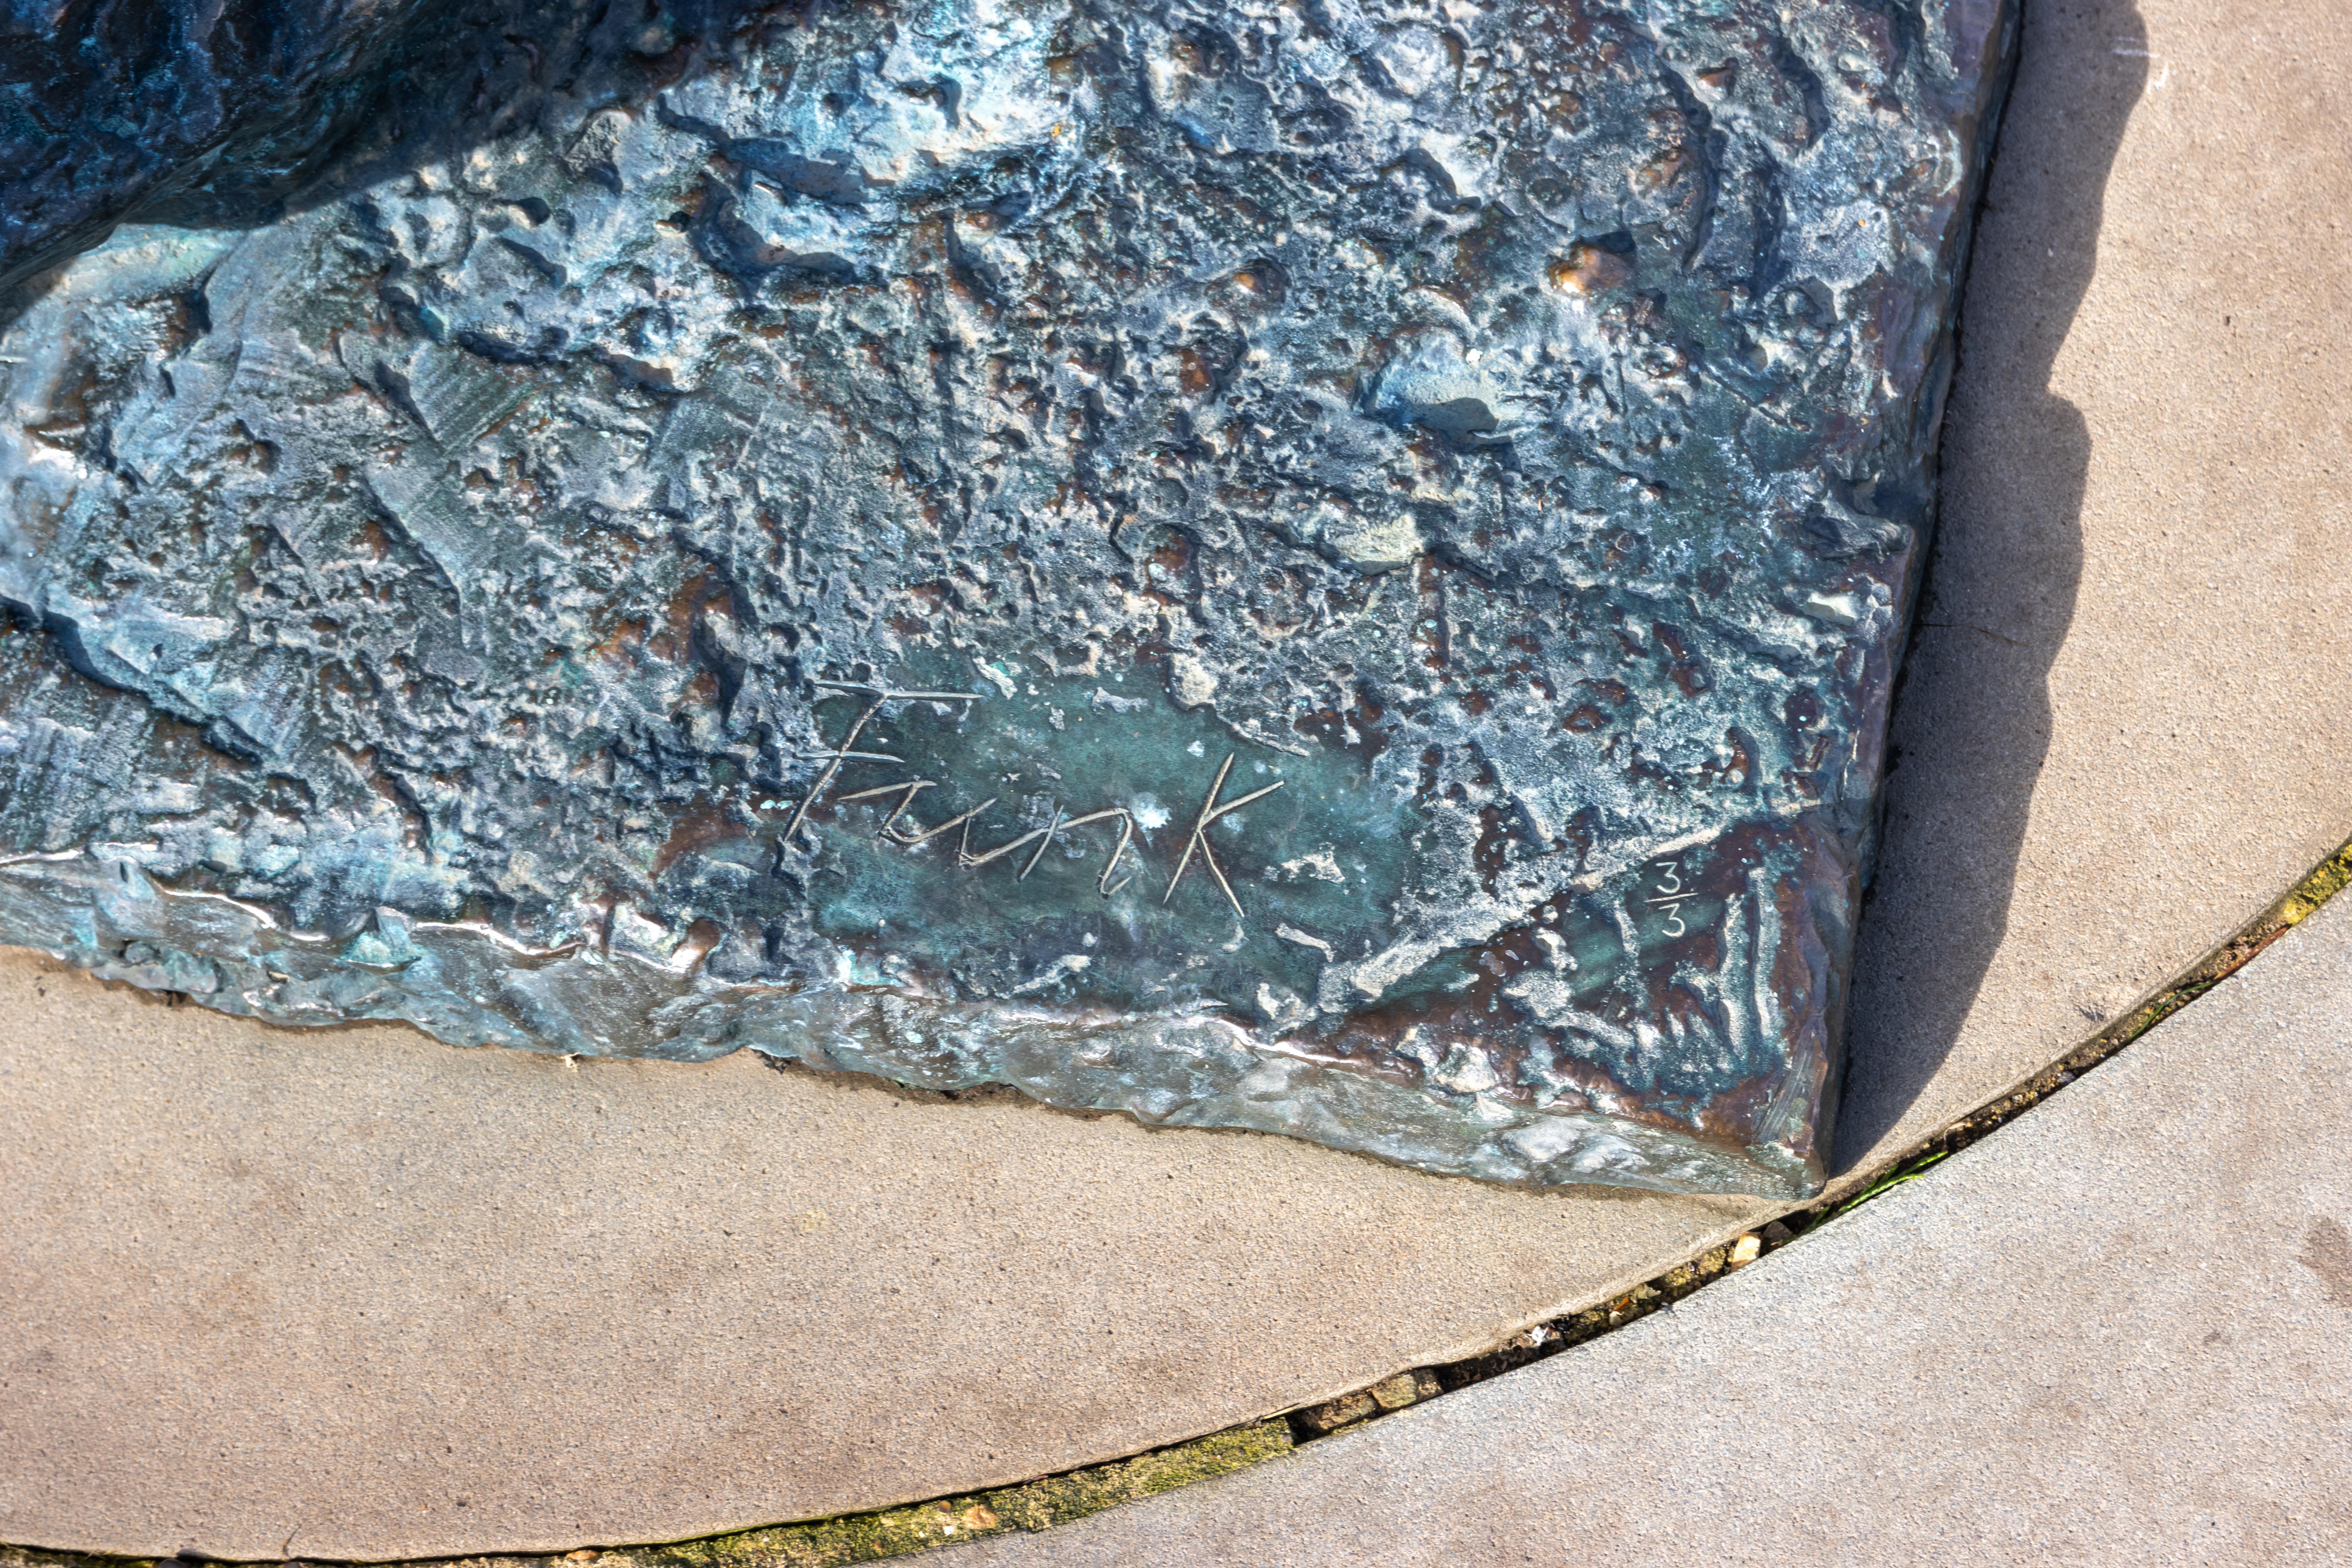
Signature of: elisabeth frink